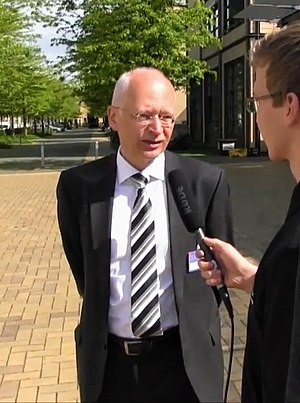
Deutsch: Dr. Jürgen Brautmeier ist Vorsitzender der DLM und verriet uns das Konzept der Landesmedienanstalten zum Thema Nachwuchsförderung. weitere Infos zum MTM auf: http://www.edmedien.de/MTM/im-gesprach-mit-dr-jurgen-brautmeier/